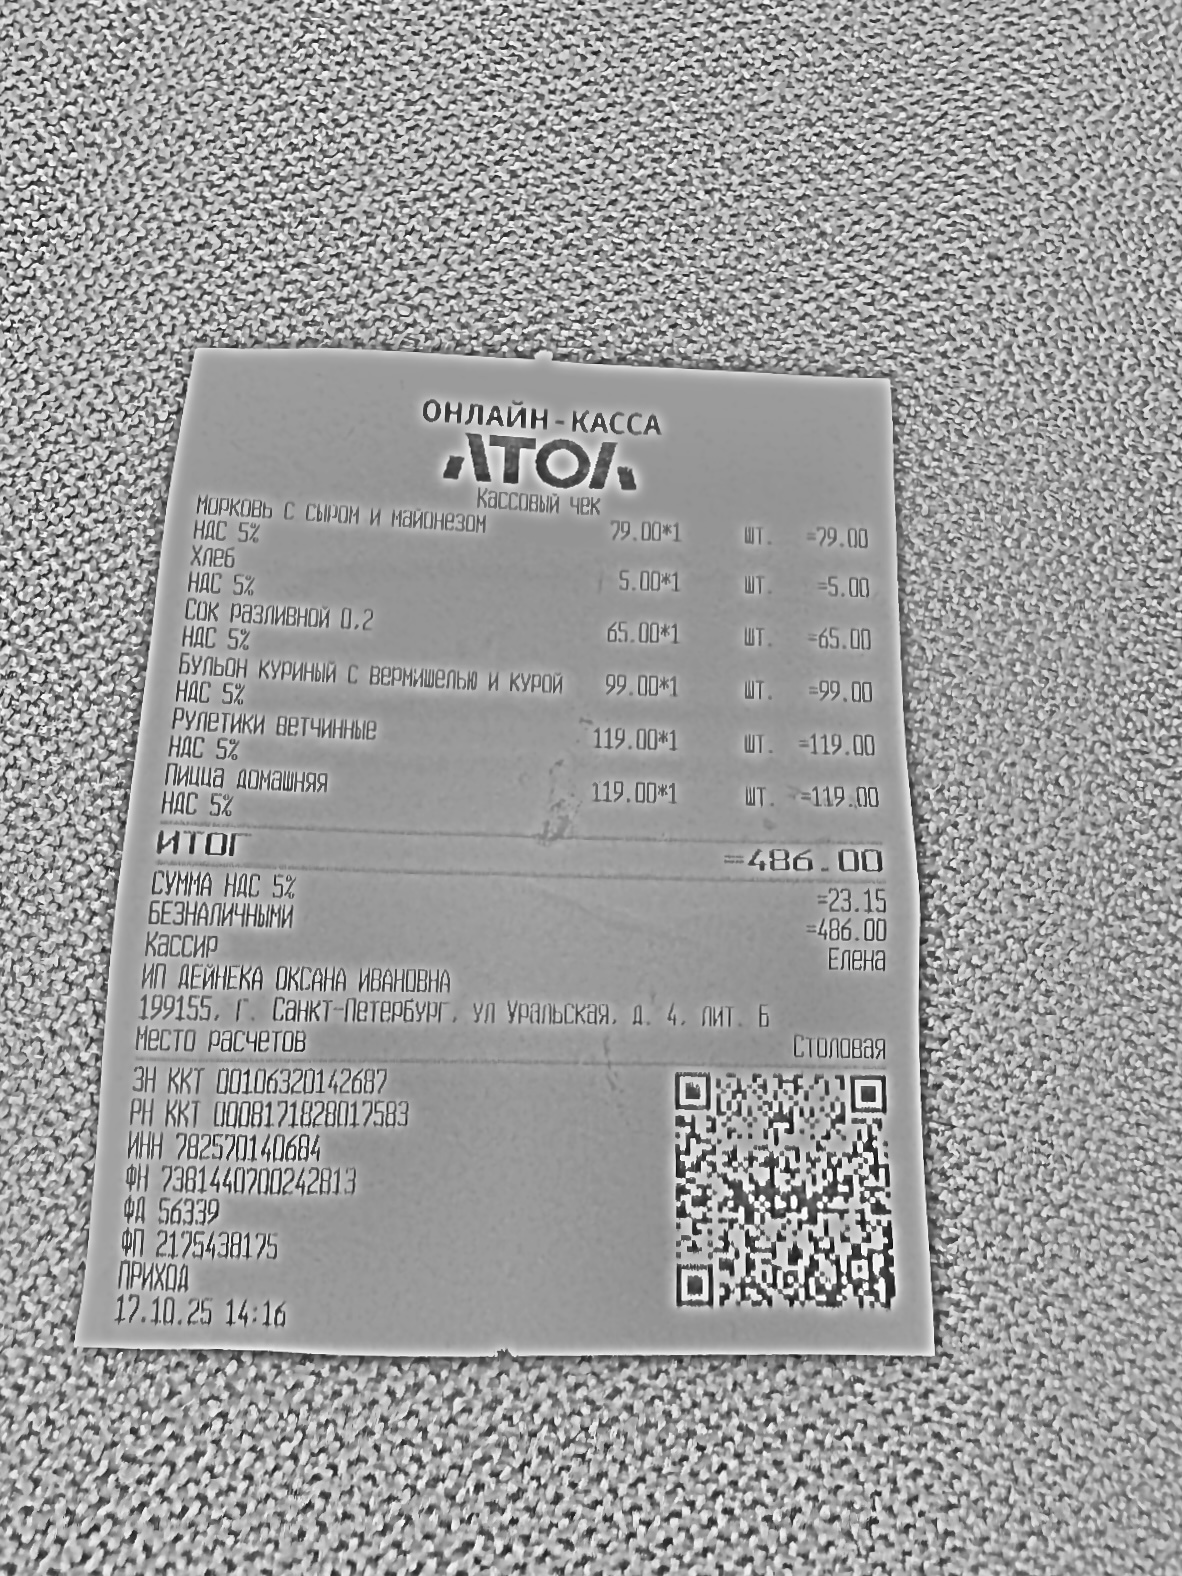
Продавец: ИП ДЕЙНЕКА ОКСАНА ИВАНОВНА
ИНН: 782570140684
Дата: 17.10.25
Товары: Морковь с сыром и майонезом; Хлеб; Сок разливной 0.2; Бульон куриный с вермишелью и курой; Рулетики ветчинные; Пицца домашняя
Количество: 1; 1; 1; 1; 1; 1
Цена: 79.00; 5.00; 65.00; 99.00; 119.00; 119.00
Сумма: 79.00; 5.00; 65.00; 99.00; 119.00; 119.00
Итого: 486.00